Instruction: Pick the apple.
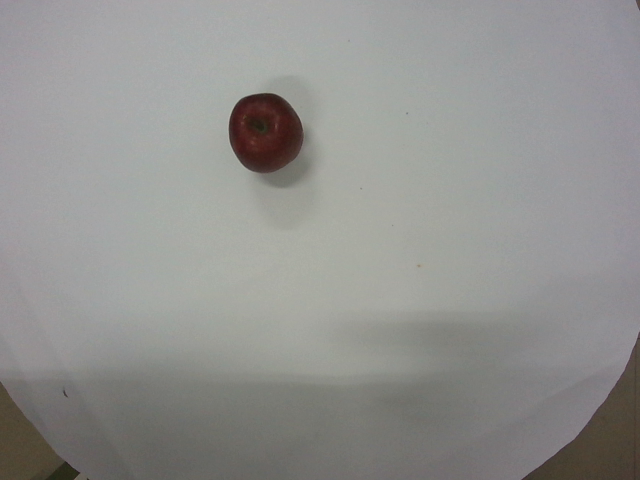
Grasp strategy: vertical